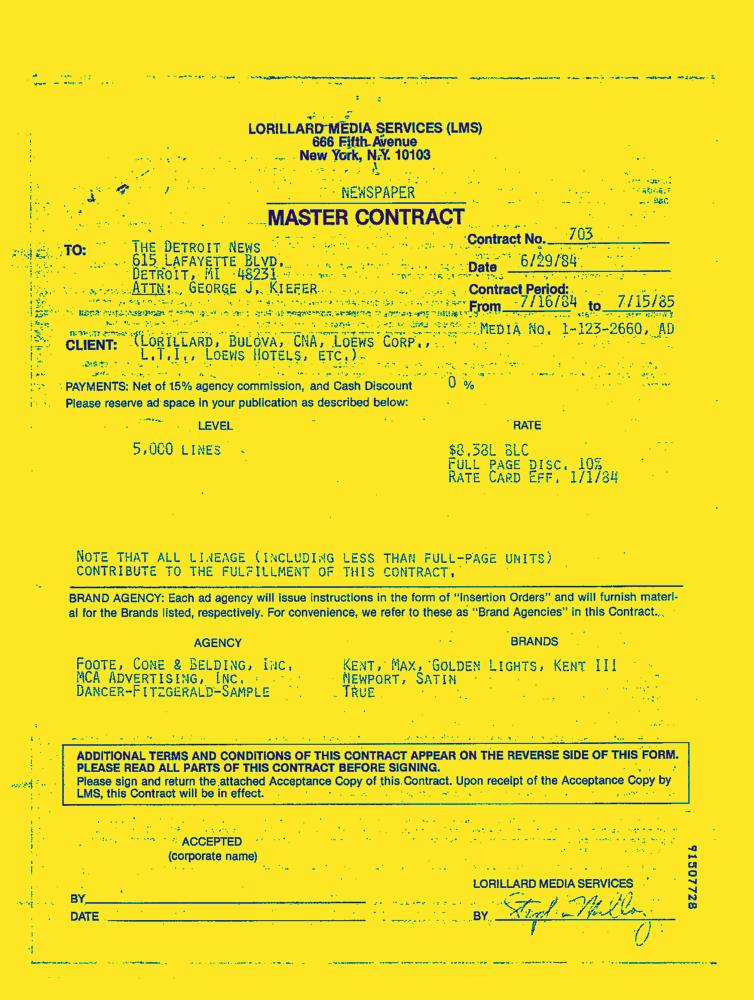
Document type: Invoice-Doc